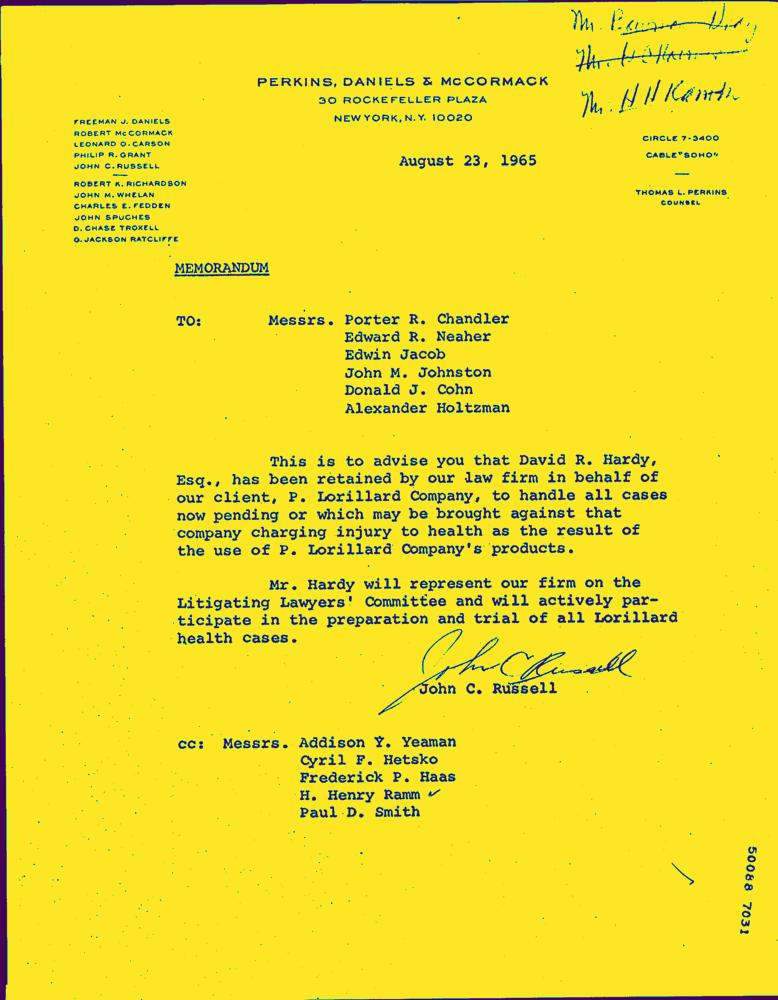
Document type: Letter-Doc